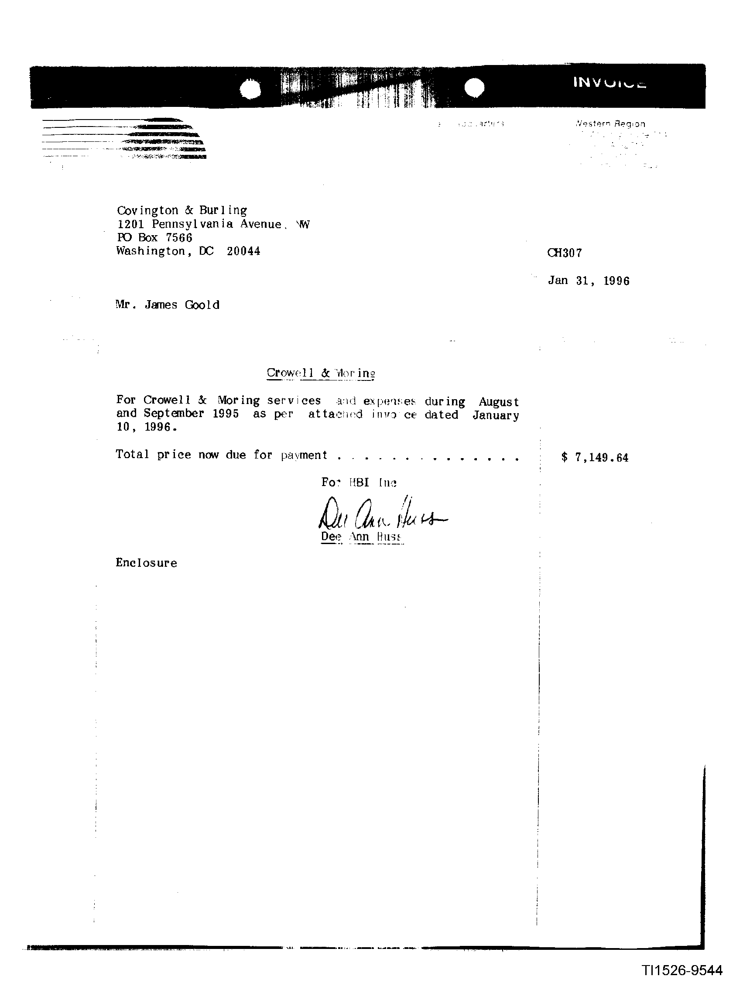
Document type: Invoice